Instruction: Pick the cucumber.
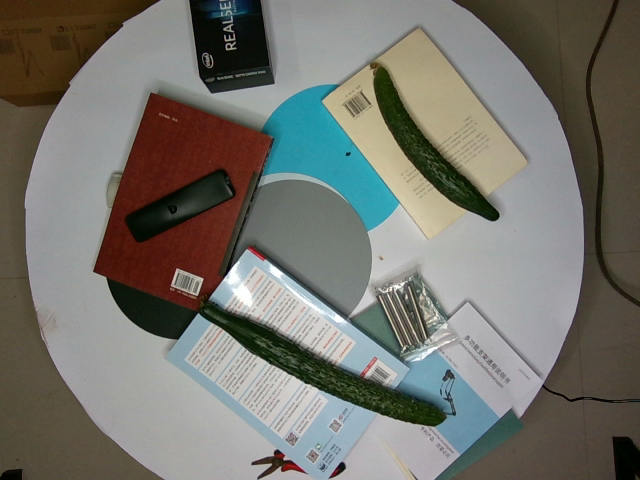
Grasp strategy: vertical